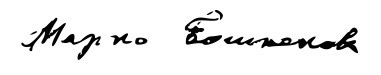
Signature of: marko boshnakov